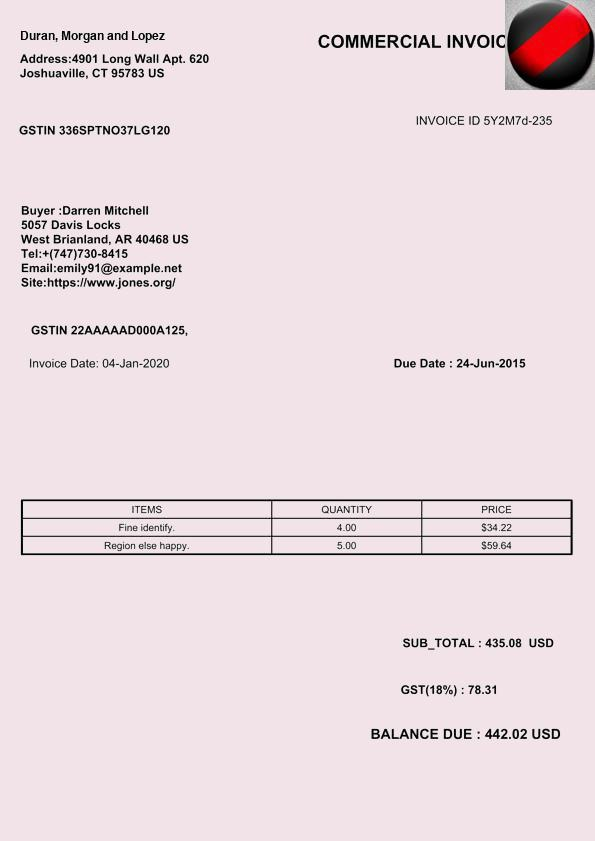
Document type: Invoice